Question: What is the suspected problem?
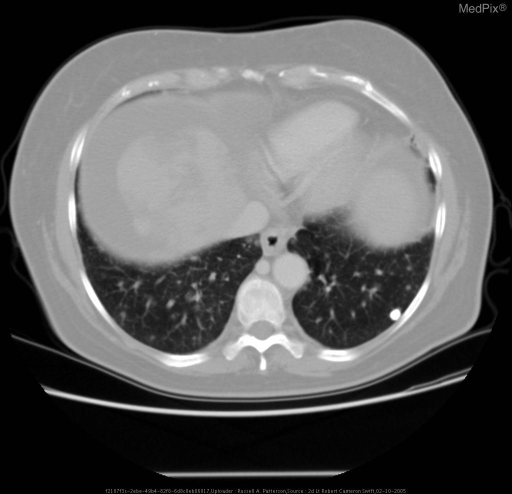
Answer: The findings suggest Image Findings:
1.	PET scan—2 hypermetabolic foci in Left breast; Focal hypermetabolic uptake in inferior Right liver lobe and Left liver lobe with diffuse/heterogeneous uptake in Right lobe; diffuse bone uptake in axial/appendicular skeleton that is nonspecific:  malignant vs liver failure.
2.	MRCP/MRI abdomen—liver cirrhosis and portal HTN leading to splenomegaly and ascites; no pancreatic ductal dilatation; liver lesions are peripheral with capsular retraction
3.	CT chest—too numerous to count non-calcified nodules in lungs; Left breast lesion and axillary lymph node
4.	Breast U/S (image not available for MedPix) used for core Bx—1.2cm lesion in Left upper outer breast; BIRADS category 5. Recurrent breast cancer with metastasis to lymph nodes and lungs.  Liver mass biopsy reveals adenocarcinoma, with histology consistent with breast tissue.. The patient might have a history of History (can include gestational age, or age in days, weeks, months):
64 y.o. WF with hx of Breast CA (1996), s/p lumpectomy and XRT, admitted for workup of fatigue, 15-20 lb weight loss in 8 months, and increased abdominal girth in the setting of imaging studies, which show ascites (with peritoneal fluid negative for malignant cells), liver lesions, and multiple lung masses.  Prior workup demonstrated elevated LFTs, Elevated CEA, CA 19-9, CA 125, and negative viral hepatitis panels..